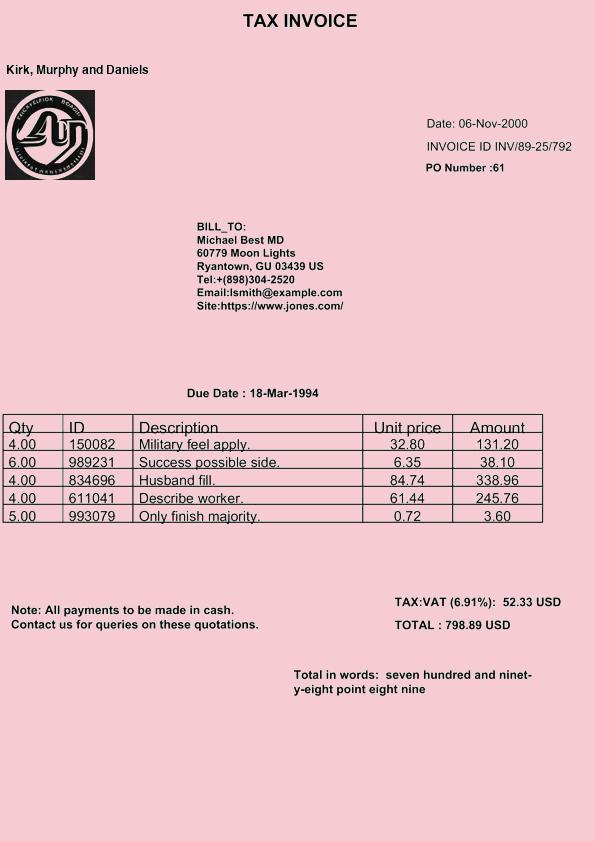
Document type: Invoice